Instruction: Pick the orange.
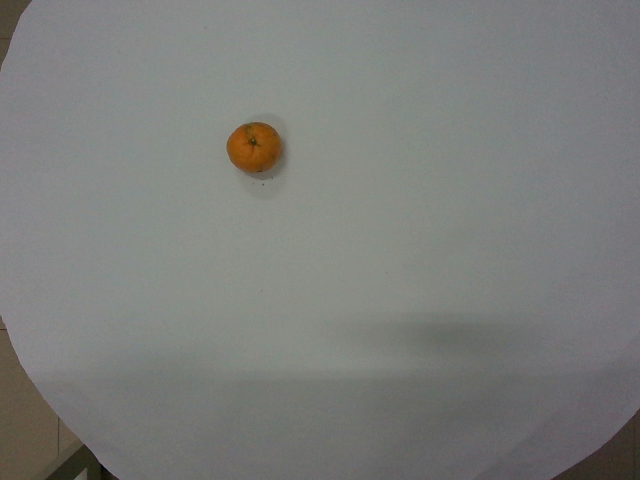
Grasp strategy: vertical